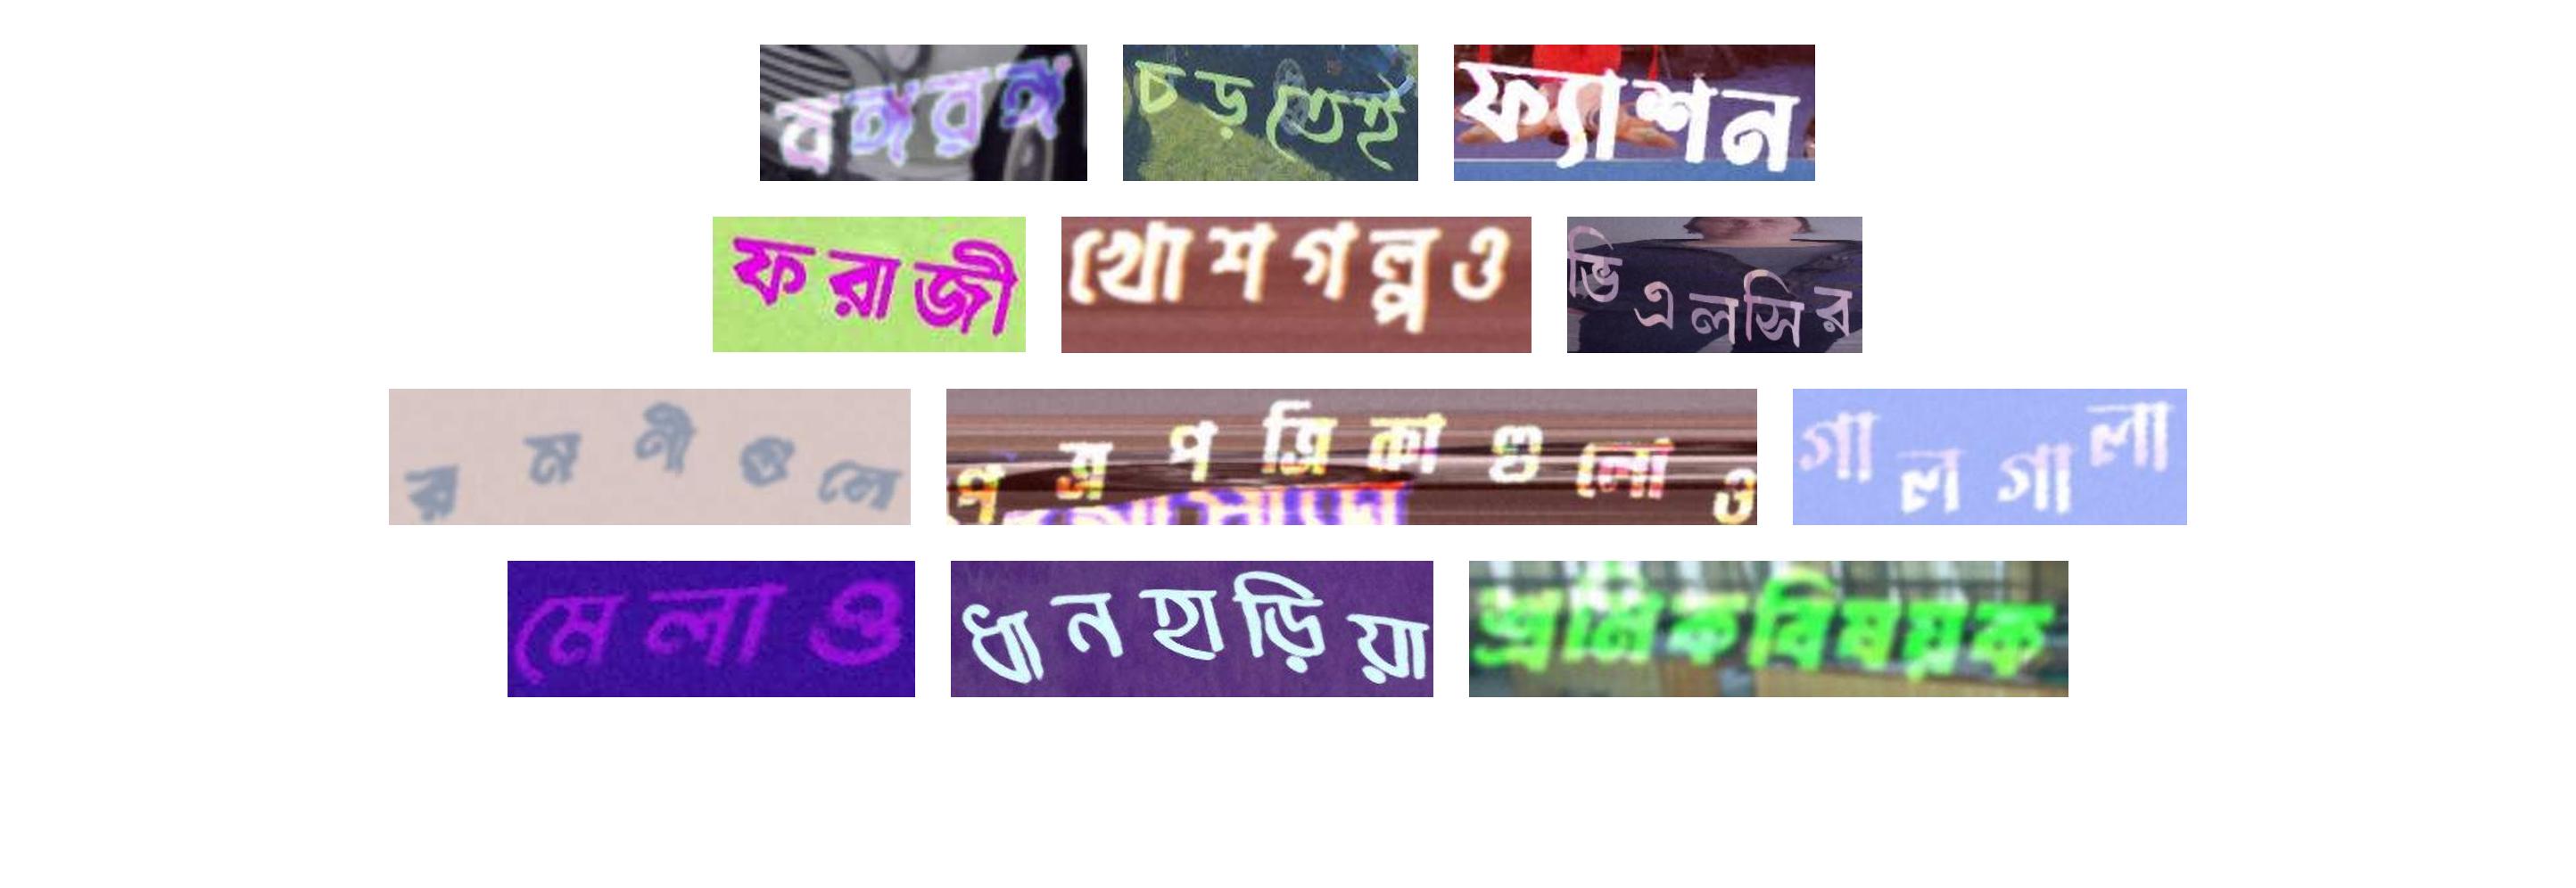
বঙ্গরঙ্গ চড়তেই ফ্যাশন
ফরাজী খোশগল্পও ভিএলসির
রমণীগুলো পত্রপত্রিকাগুলোও গালগালা
মেলাও ধানহাড়িয়া শ্রমিকবিষয়ক